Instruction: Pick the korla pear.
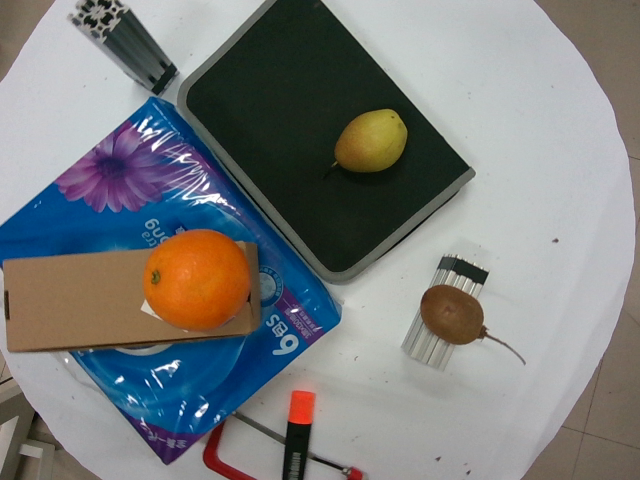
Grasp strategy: vertical